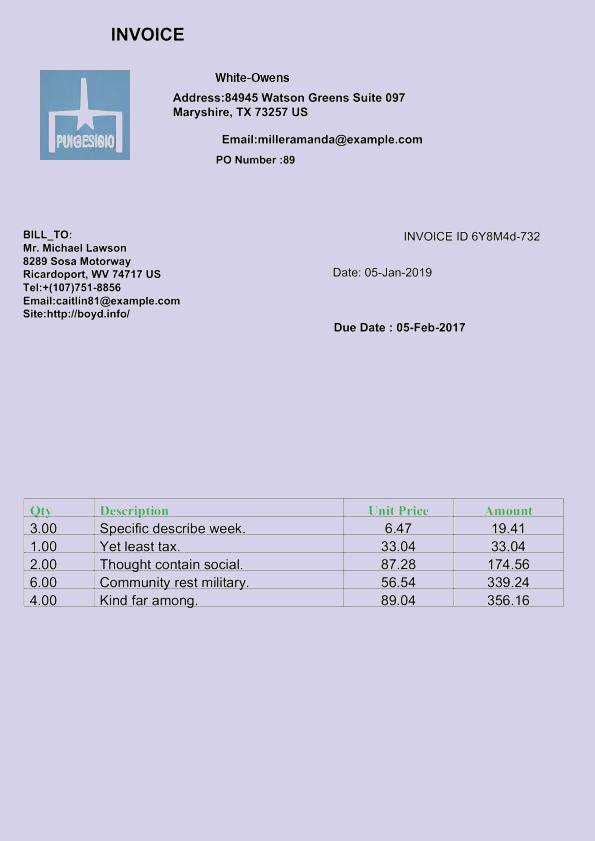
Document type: Invoice